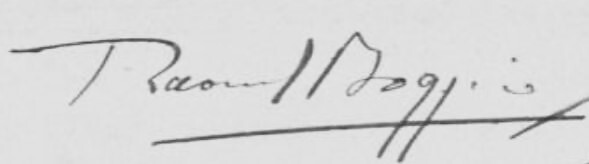
Signature of: raoul boggio